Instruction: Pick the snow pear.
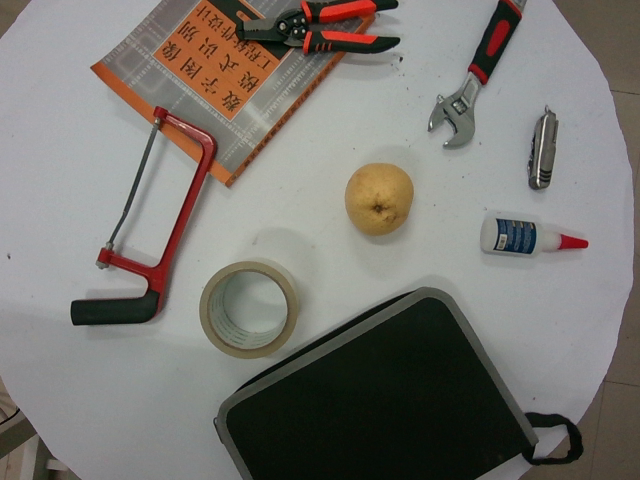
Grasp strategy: vertical